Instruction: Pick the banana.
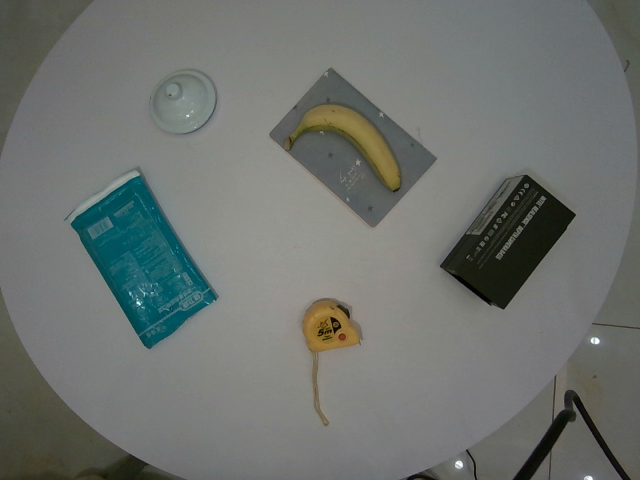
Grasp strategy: vertical